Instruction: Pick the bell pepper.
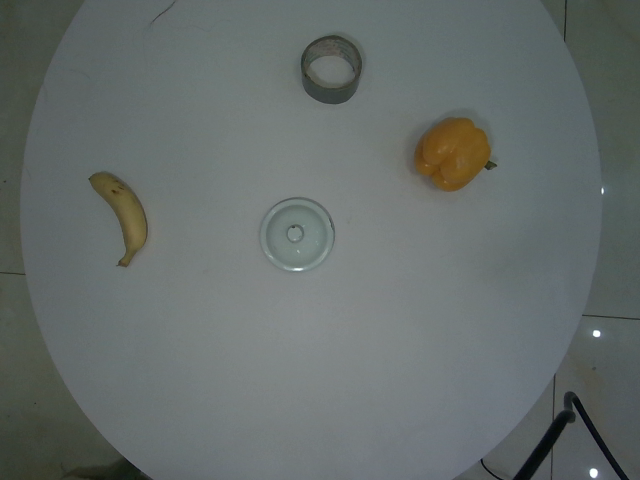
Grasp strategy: vertical